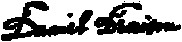
Signature of: daniel denison